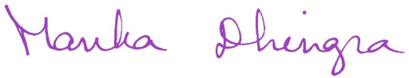
Signature of: manka dhingra